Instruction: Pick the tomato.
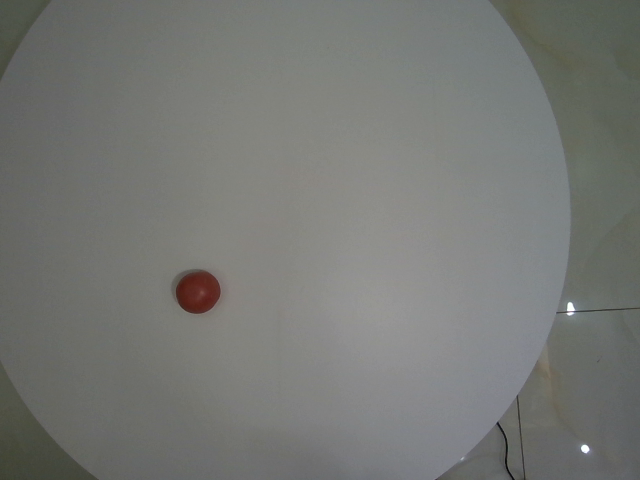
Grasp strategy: vertical